Question: What is the property identification or parcel number listed?
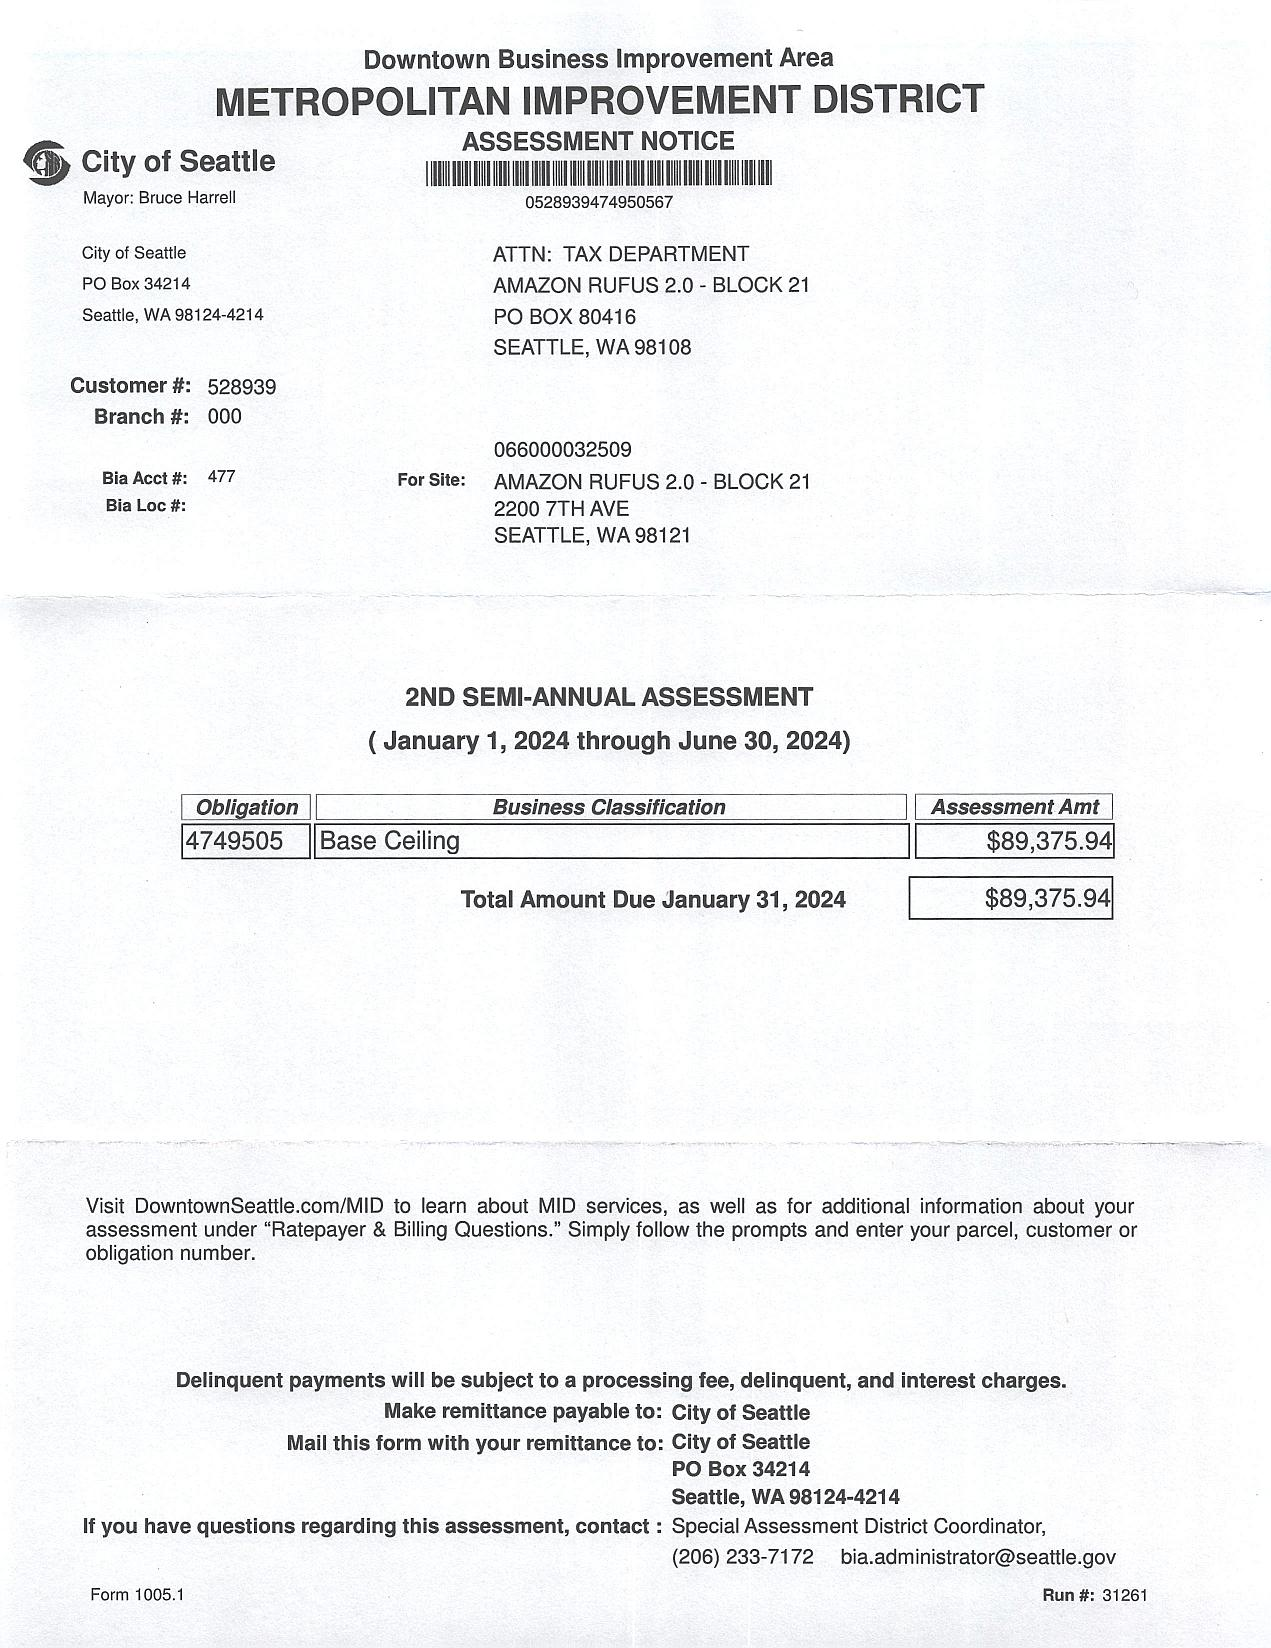
Answer: "066000032509"